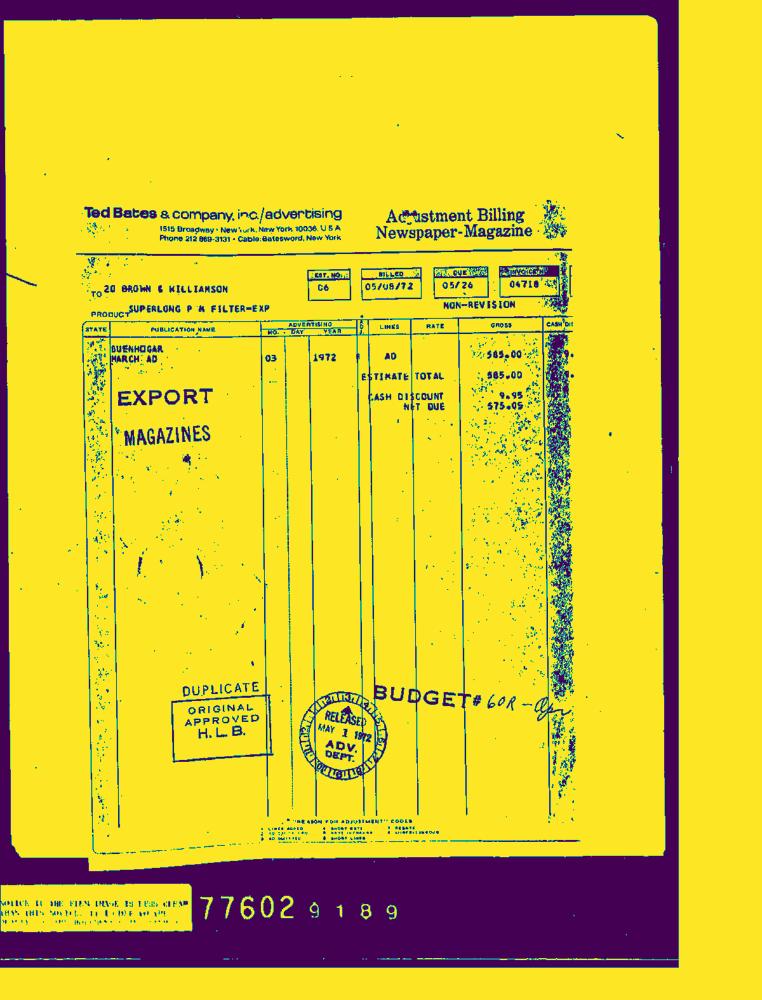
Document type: Invoice-Doc